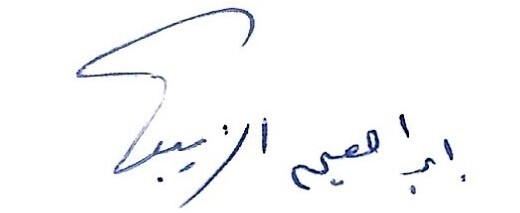
Signature of: ibrahim al zaybaq